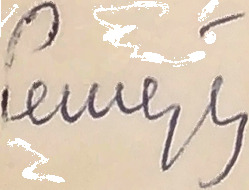
Signature of: q20069475